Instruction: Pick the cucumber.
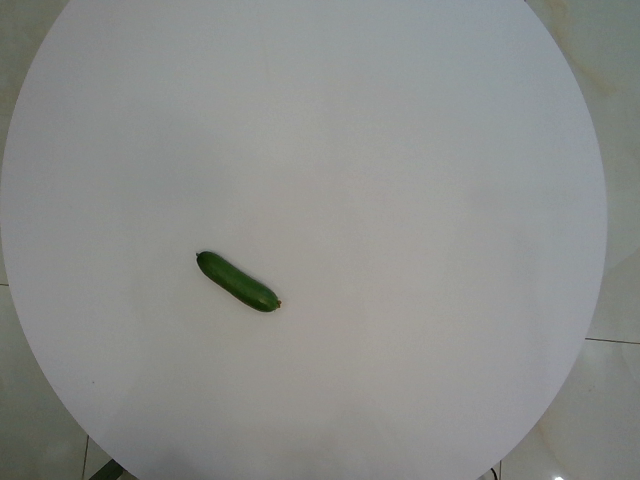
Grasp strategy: vertical